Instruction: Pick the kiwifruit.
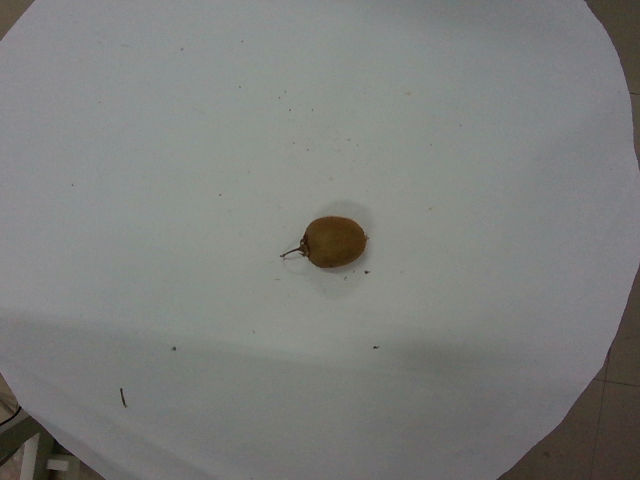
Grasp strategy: vertical